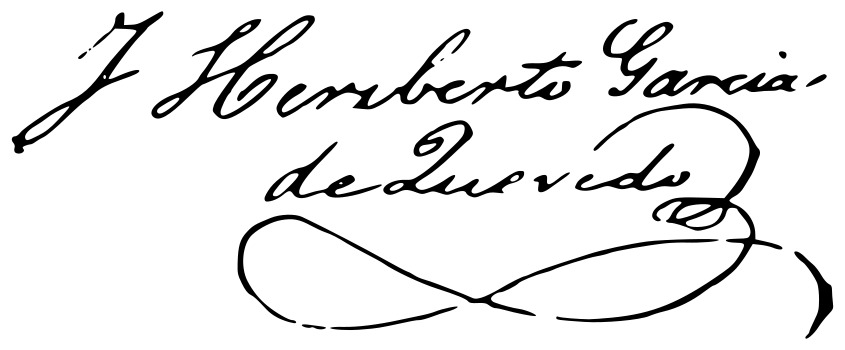
Signature of: josé heriberto garcía de quevedo